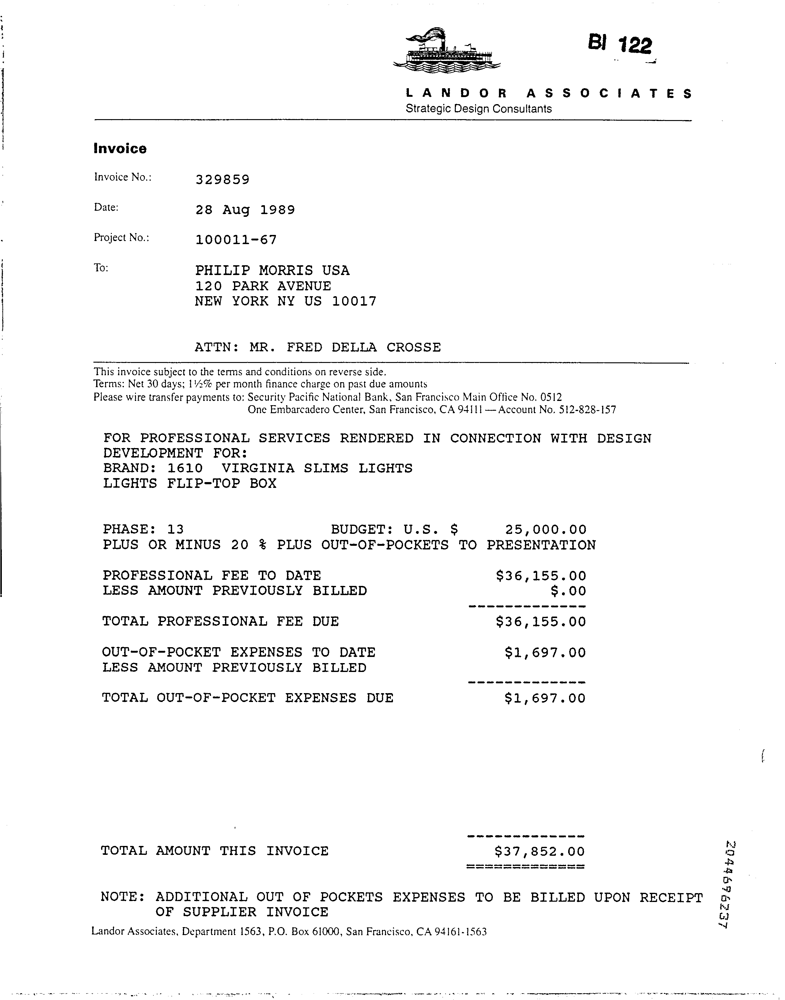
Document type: Invoice